Patient: Female, age 67
A 67-year-old female former smoker was diagnosed with adenocarcinoma on the basis of pathological examination of transbronchial biopsy specimens. Distant metastases were not detected by the whole-body assessment. She underwent a right upper lobectomy with systematic lymph node dissection for lung adenocarcinoma (pT2aN0M0 stage IB: 7th edition of UICC TNM staging). Two years after the surgery, she developed numbness in both feet and was admitted to the emergency room. Spine MRI and chest computed tomography (CT) showed obvious nerve compression due to intradural extramedullary spinal metastasis, suggesting recurrence of her lung cancer. She underwent emergency palliative laminectomy decompression surgery. The pathological features and molecular profiles of the resected intradural extramedullary spinal tumor were reviewed. We diagnosed metastasis from lung adenocarcinoma; neither a mutated EGFR gene nor an ALK fusion gene was detected. Immunohistochemistry revealed high expression of PD-L1 showing a tumor proportion score of 50%-74% on the tumor cell membrane. One month after the palliative surgery, the patient's performance status improved from 3 to 1. However, as left pleural effusion, left hilar lymphadenopathy, and left lower tumor progressed (Figure 1), pembrolizumab treatment (200 mg/day) was initiated. After four cycles of pembrolizumab treatment, she did not have any respiratory symptoms, including coughing, hemoptysis, and dyspnea. However, chest X-ray revealed ground-glass opacities (GGOs) and consolidation in both the lungs. Chest CT showed GGOs and consolidation in both the lungs around the bronchial vascular bundles, along with a crazy-paving pattern (Figure 2A-C). A hematological examination showed increased inflammatory response (white blood cells 8,400/muL and serum C-reactive protein 4.7 mg/dL) and anemia (serum hemoglobin of 9.7 g/dL). Although KL-6 was not high (380 U/mL), SP-D was increased (351 ng/mL). The patient's serum antibody titers against Mycoplasma pneumoniae and Chlamydia pneumoniae were not elevated. The patient's urine was negative for pneumococcal and Legionella pneumophila serotype 1 antigens. Serologic data revealed no abnormal findings suggestive of collagen vascular diseases, including anti-neutrophil cytoplasmic antibody (ANCA), and no microorganisms grew on a sputum culture. Fiberoptic bronchoscopy was performed. Bronchoalveolar lavage (BAL) fluid from the right lower lobe gradually became bloody (Figure 3) with 45% lymphocytes (24.0% CD4, 71.4% CD8), 40% macrophages, 15% neutrophils, and 0% eosinophil. No microorganisms grew on a BAL fluid culture, and no evidence of malignancy was apparent. A transbronchial lung biopsy (TBLB) specimen obtained from the right lower lobe showed thickening of the alveolar walls with myxofibrous and lymphocytic infiltration changes (Figure 4). Although we could not find hemosiderin-laden macrophages in the TBLB specimens, agglutination of red blood cells with focal coagulate change was observed in the air spaces of the alveoli. We diagnosed pembrolizumab-induced ILD with alveolar hemorrhage. After fiberoptic bronchoscopy, oxygen desaturation was found, and oral prednisolone was started at 1.0 mg/kg/day for 2 weeks (initial dose: 40 mg/day) and then the dose was gradually decreased by 5 mg/day every week until reaching a dose of 20 mg/day. The patient's radiographic abnormal findings resolved rapidly (Figure 5), and oral prednisolone was tapered and then discontinued 3 months later without a recurrence of pneumonitis. The patient showed partial responses to pembrolizumab treatment; however, we did not try a challenge readministration of pembrolizumab.
Written informed consent was obtained from the patient for publication of this case report and accompanying images.
Keywords: pd-1, alveolar hemorrhage, pembrolizumab, pneumonitis
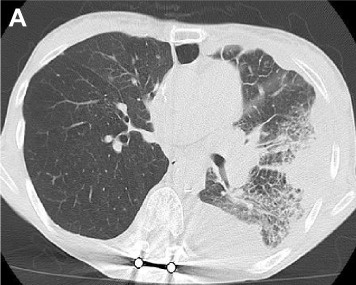
Image caption: Computed tomography of the chest before treatment of pembrolizumab. Left pleural effusion, left hilar lymphadenopathy, and left lower tumor were observed (A and B).